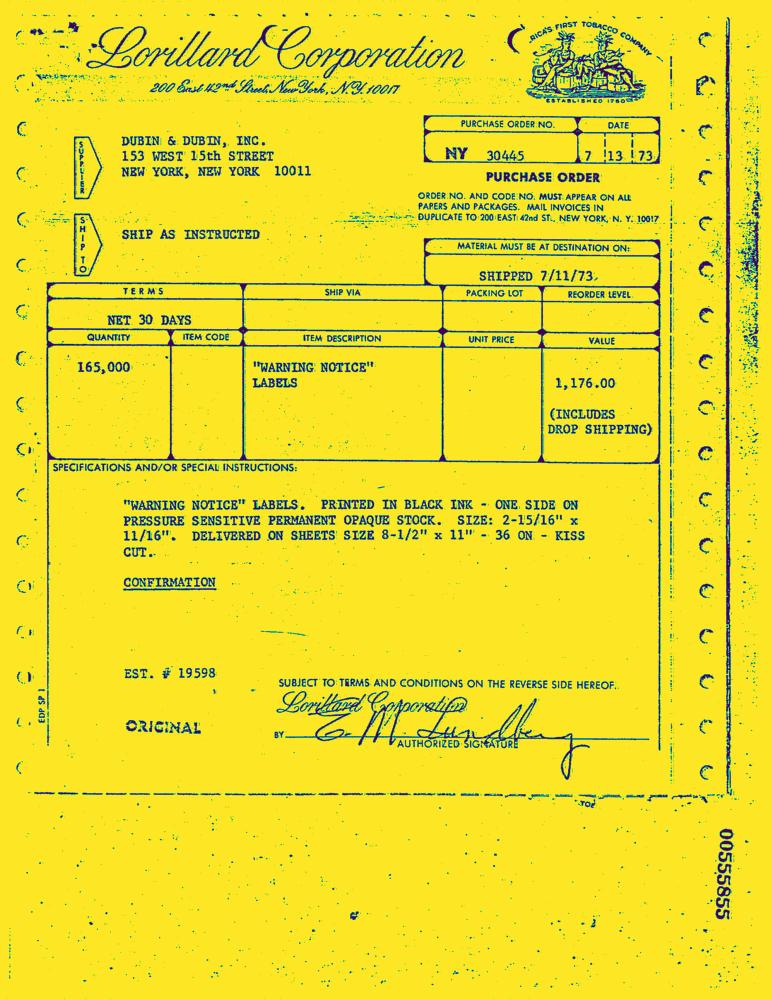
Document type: Invoice-Doc